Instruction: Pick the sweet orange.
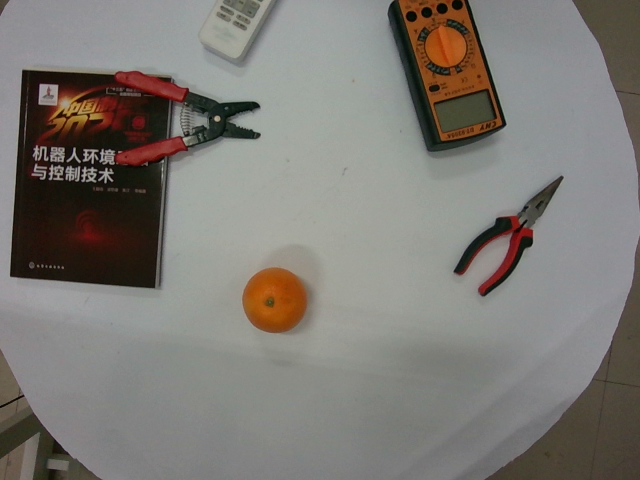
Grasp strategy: vertical